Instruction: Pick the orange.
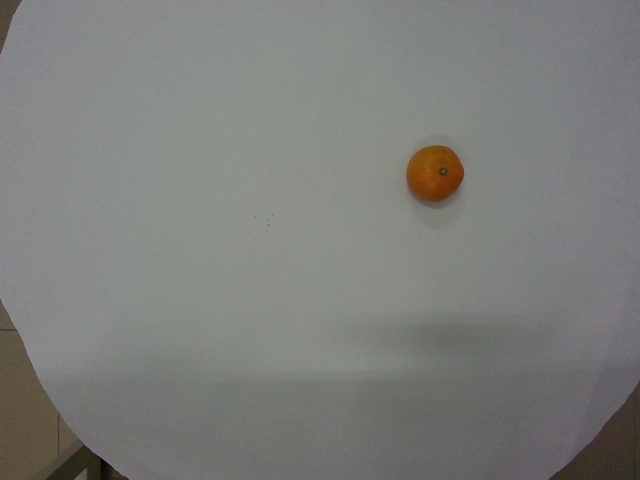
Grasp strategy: vertical